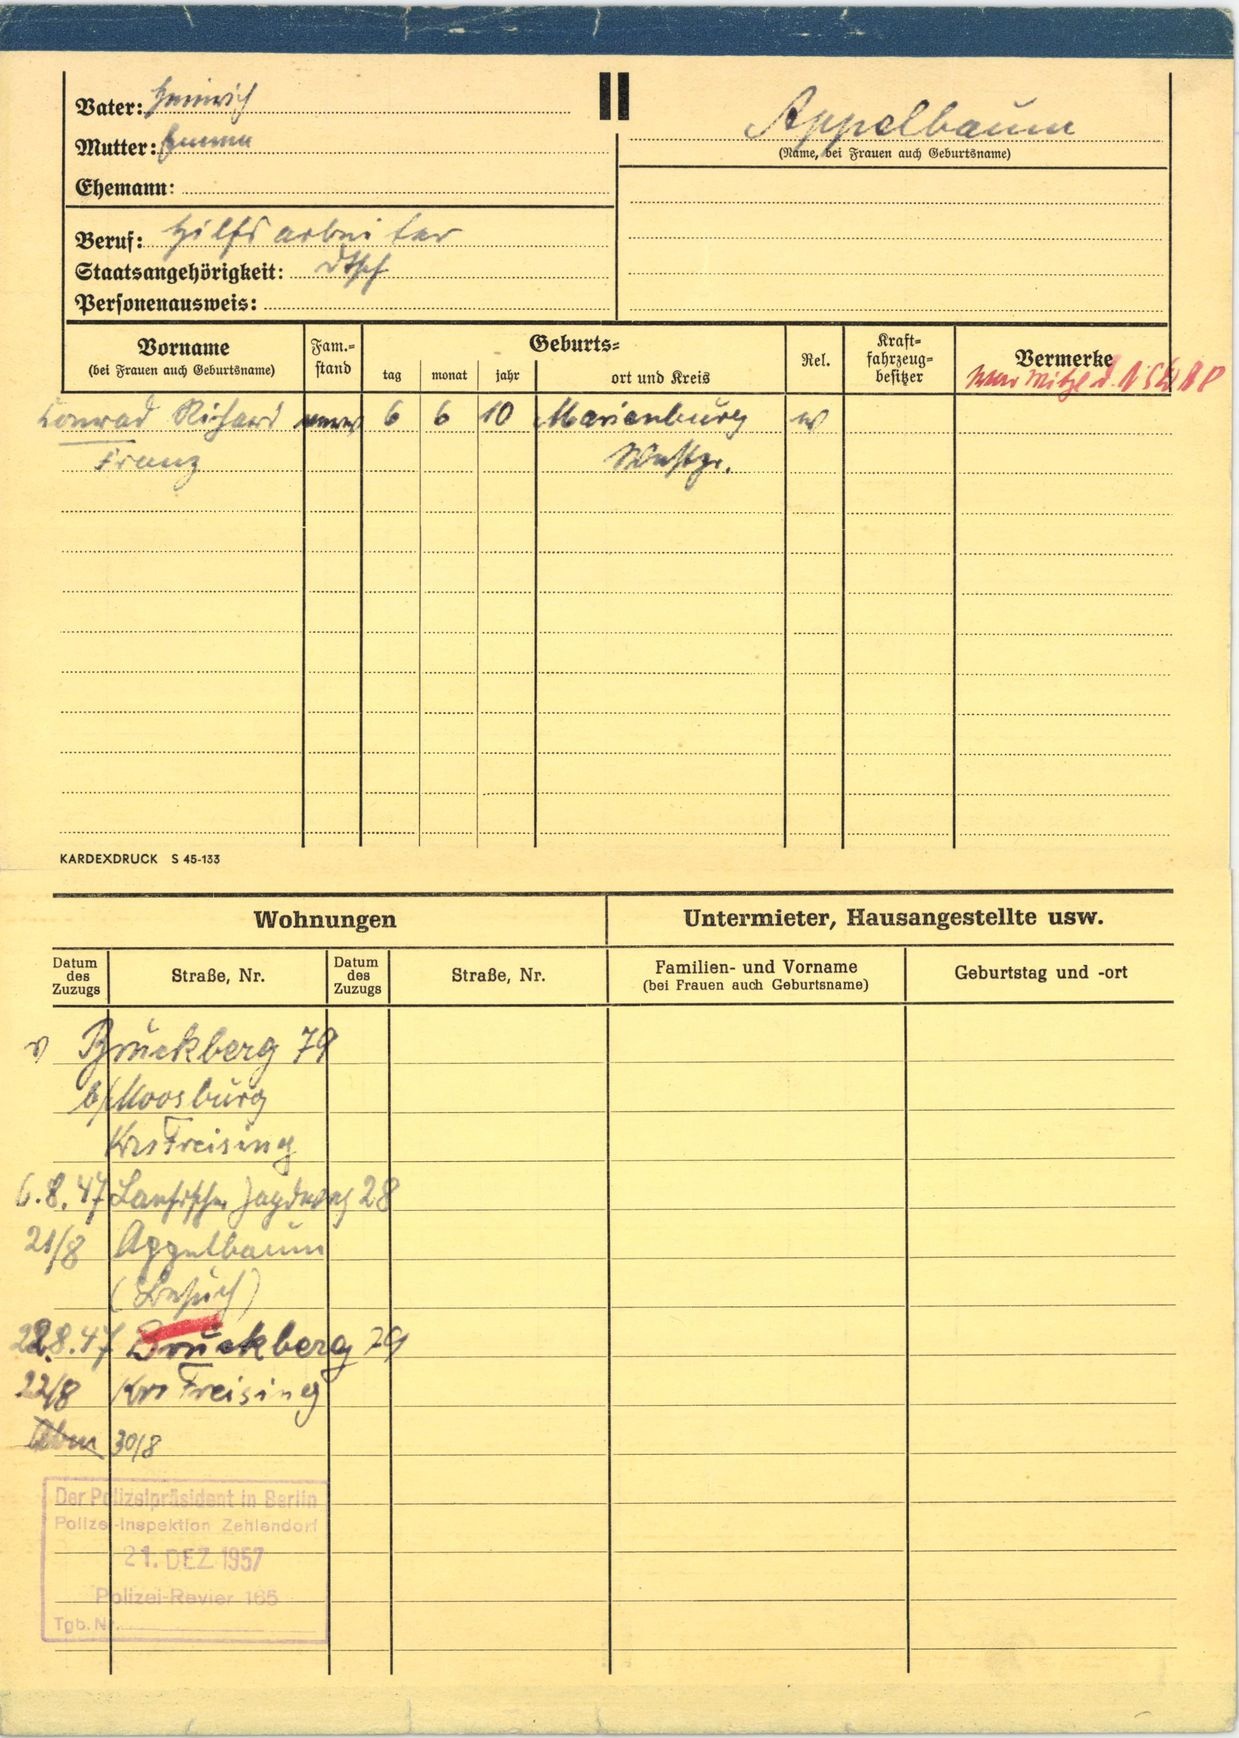
Appelbaum